Question: Talk about the condition:
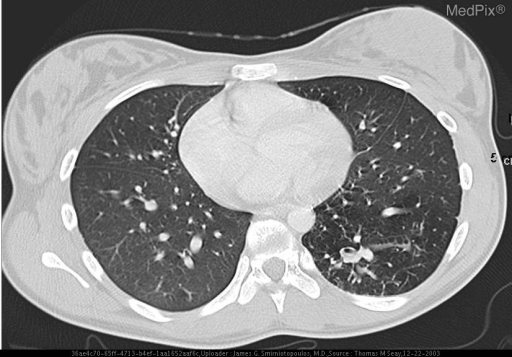
Answer: The disease is discussed as: Pulmonary sequestration is a congenital anomaly of the bronchopulmonary foregut in which there is a nonfunctional segment of lung. The blood supply is anomalous, arising from the systemic circulation (ie. the aorta or bronchial arteries ). By definition, there is no typical communication with the bronchial tree or with the pulmonary arteries. Intralobar and extralobar discrimination is based primarily upon venous drainage, and the presence of an independent pleural lining (as in the extralobar type). The intralobar variant drains to the pulmonary veins or left atrium, the extralobar type to the systemic venous system (the inferior vena cava or the azygous system). Both gain blood supply from the systemic arterial circulation, frequently from below the diaphragm, and identification of this confirms the diagnosis (although failure to identify the arterial supply does not exclude it).

In comparison, intralobar sequestrations usually become manifest during adolescence or adulthood, whereas extralobar sequestrations present at birth or soon thereafter (or may be suspected based upon prenatal ultrasonography). Intralobar sequestrations are three times more common with a male predominance, and a much lower incidence of associated anomalies (10% with associated skeletal, foregut, or diaphragmatic anomalies).  Extralobar sequestrations may have associated anomalies in up to 65% of patients, including diaphragmatic defects, pulmonary hypoplasia, bronchogenic cysts, and cardiac anomalies.  Intralobar sequestrations present with recurrent pneumonias, chronic cough, or dyspnea, or may be completely asymptomatic. Other complications of intralobar sequestrations include hemoptysis, and intrathoracic hemorrhage, and where there is marked vascular shunting, cardiac decompensation.  Extralobar sequestrations, presenting at birth or infancy, may manifest as cyanosis, respiratory distress, feeding difficulties, failure to thrive, and recurrent pneumonias. Both predominantly are located in the left base in 60-90%.  Treatment of both is resection.

==========================================
Animation showing origin of pulmonary vessel from descending thoracic aorta:
http://rad.usuhs.mil/medpix/multimedia_files/mv002.mpg